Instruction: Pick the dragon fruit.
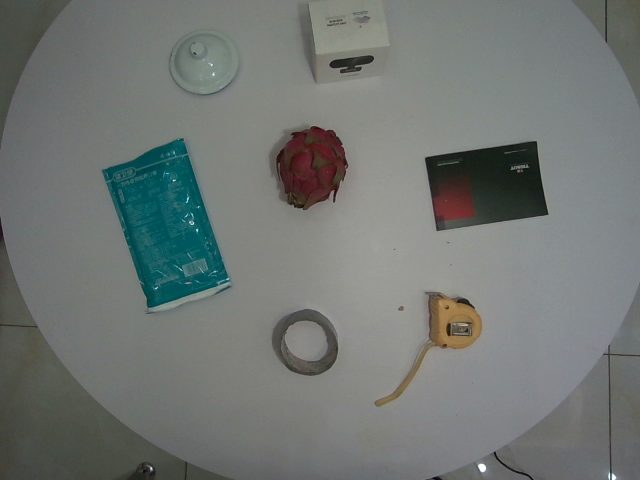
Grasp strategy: vertical